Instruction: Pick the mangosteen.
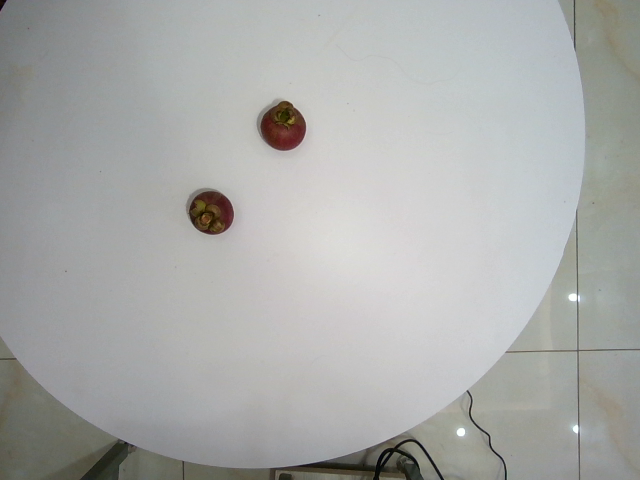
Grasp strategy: vertical